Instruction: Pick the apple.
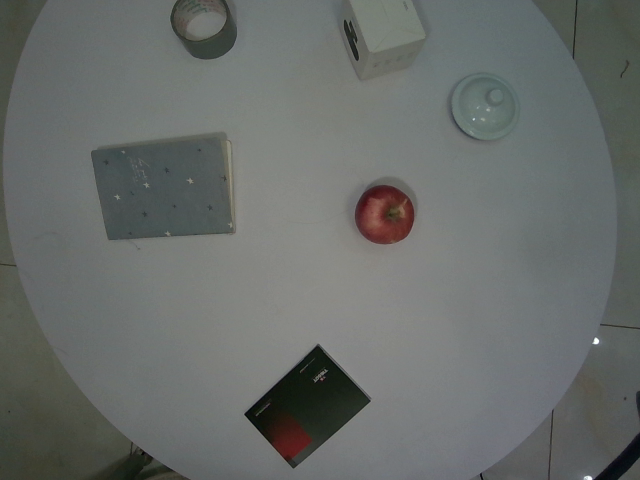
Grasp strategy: vertical